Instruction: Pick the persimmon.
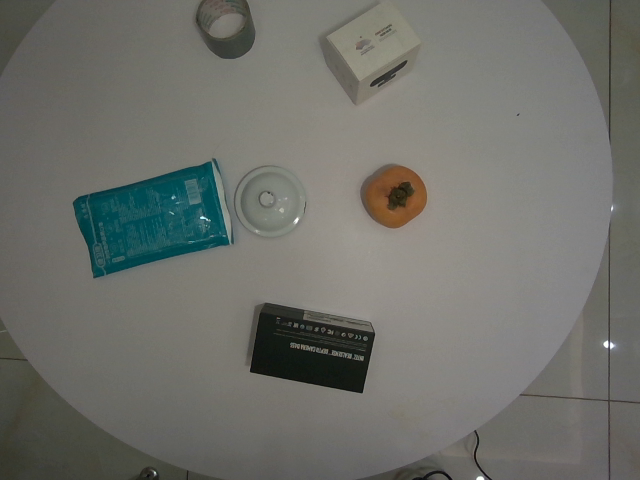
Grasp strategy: vertical